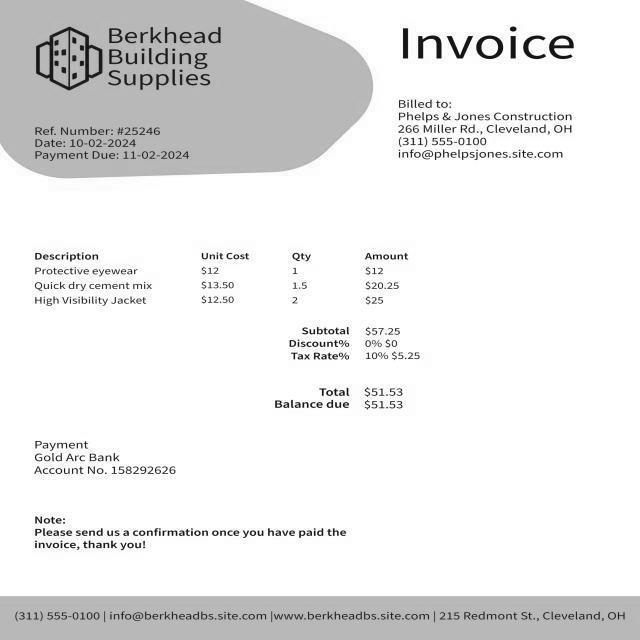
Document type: Invoice